Question: What could the diagnosis suggest?
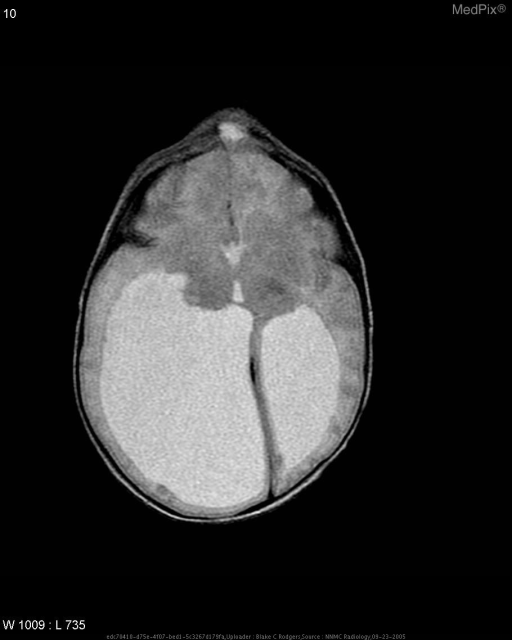
Answer: The possible diagnosis includes Encephalocele
Meningocele
Glioma
Hemangioma
Nasal Dermoid.